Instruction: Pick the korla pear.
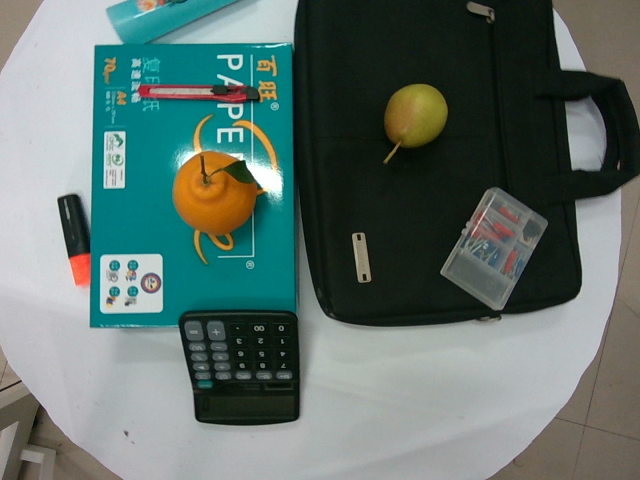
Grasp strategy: vertical